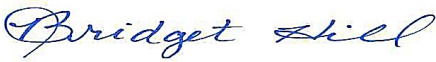
Signature of: bridget hill